Question: What is the mailing or notice date provided in the document?
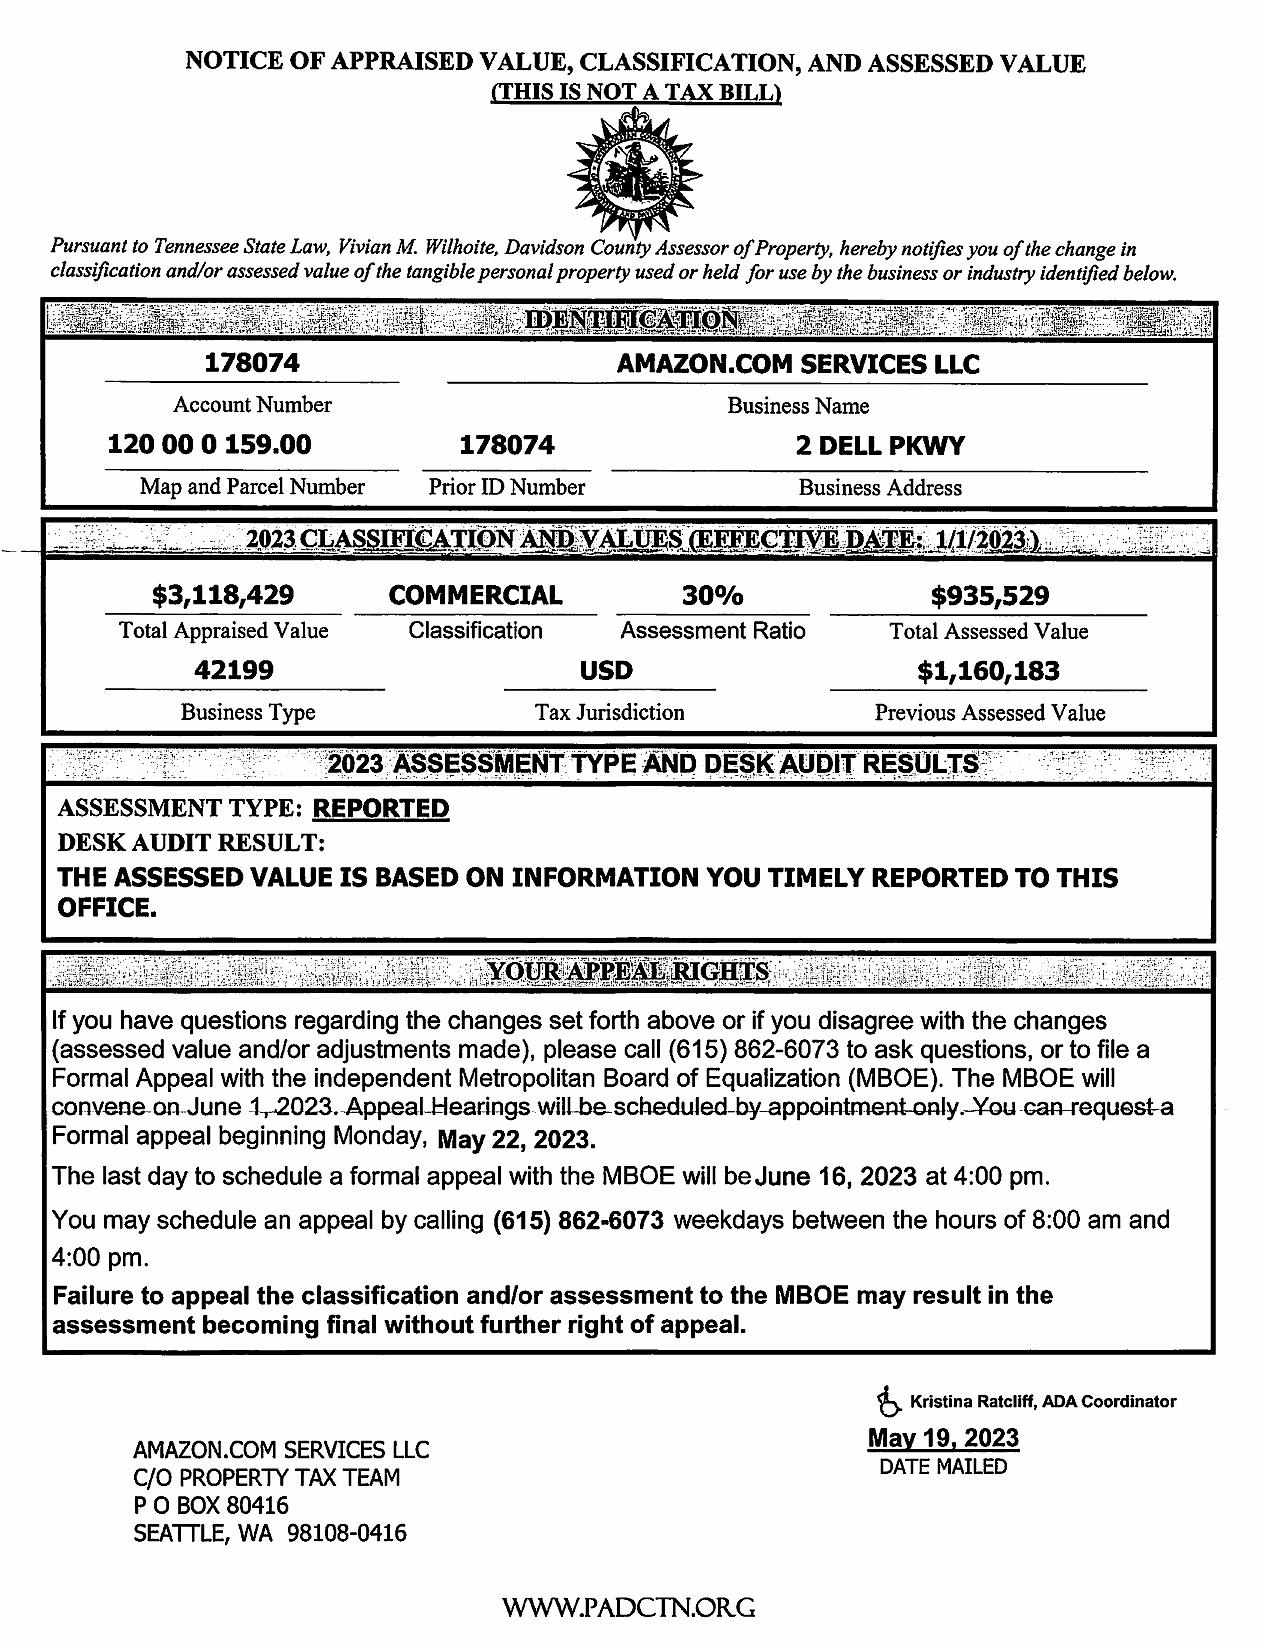
Answer: "19-May-23"